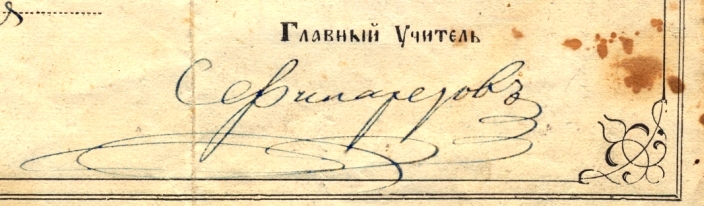
Signature of: sava filaretov